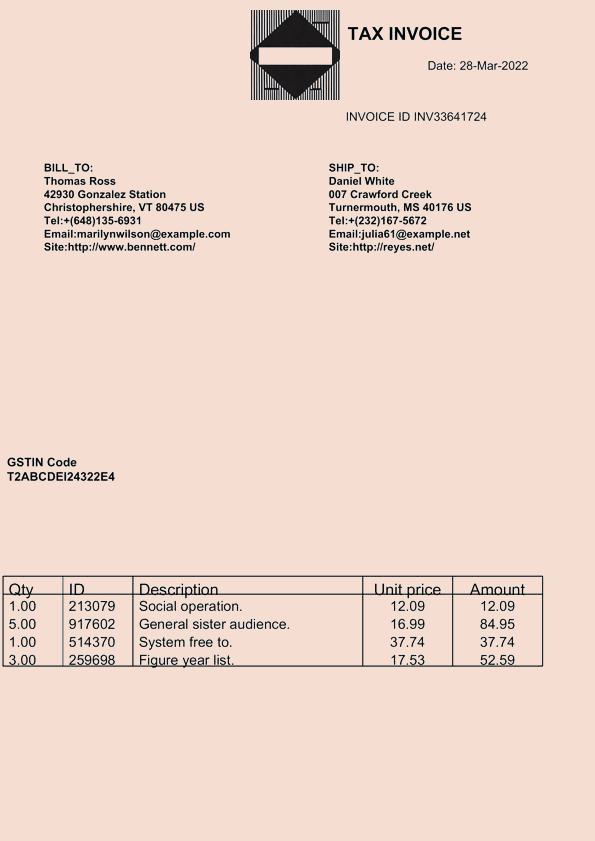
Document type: Invoice